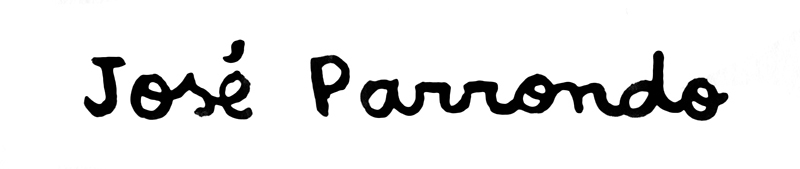
Signature of: josé parrondo